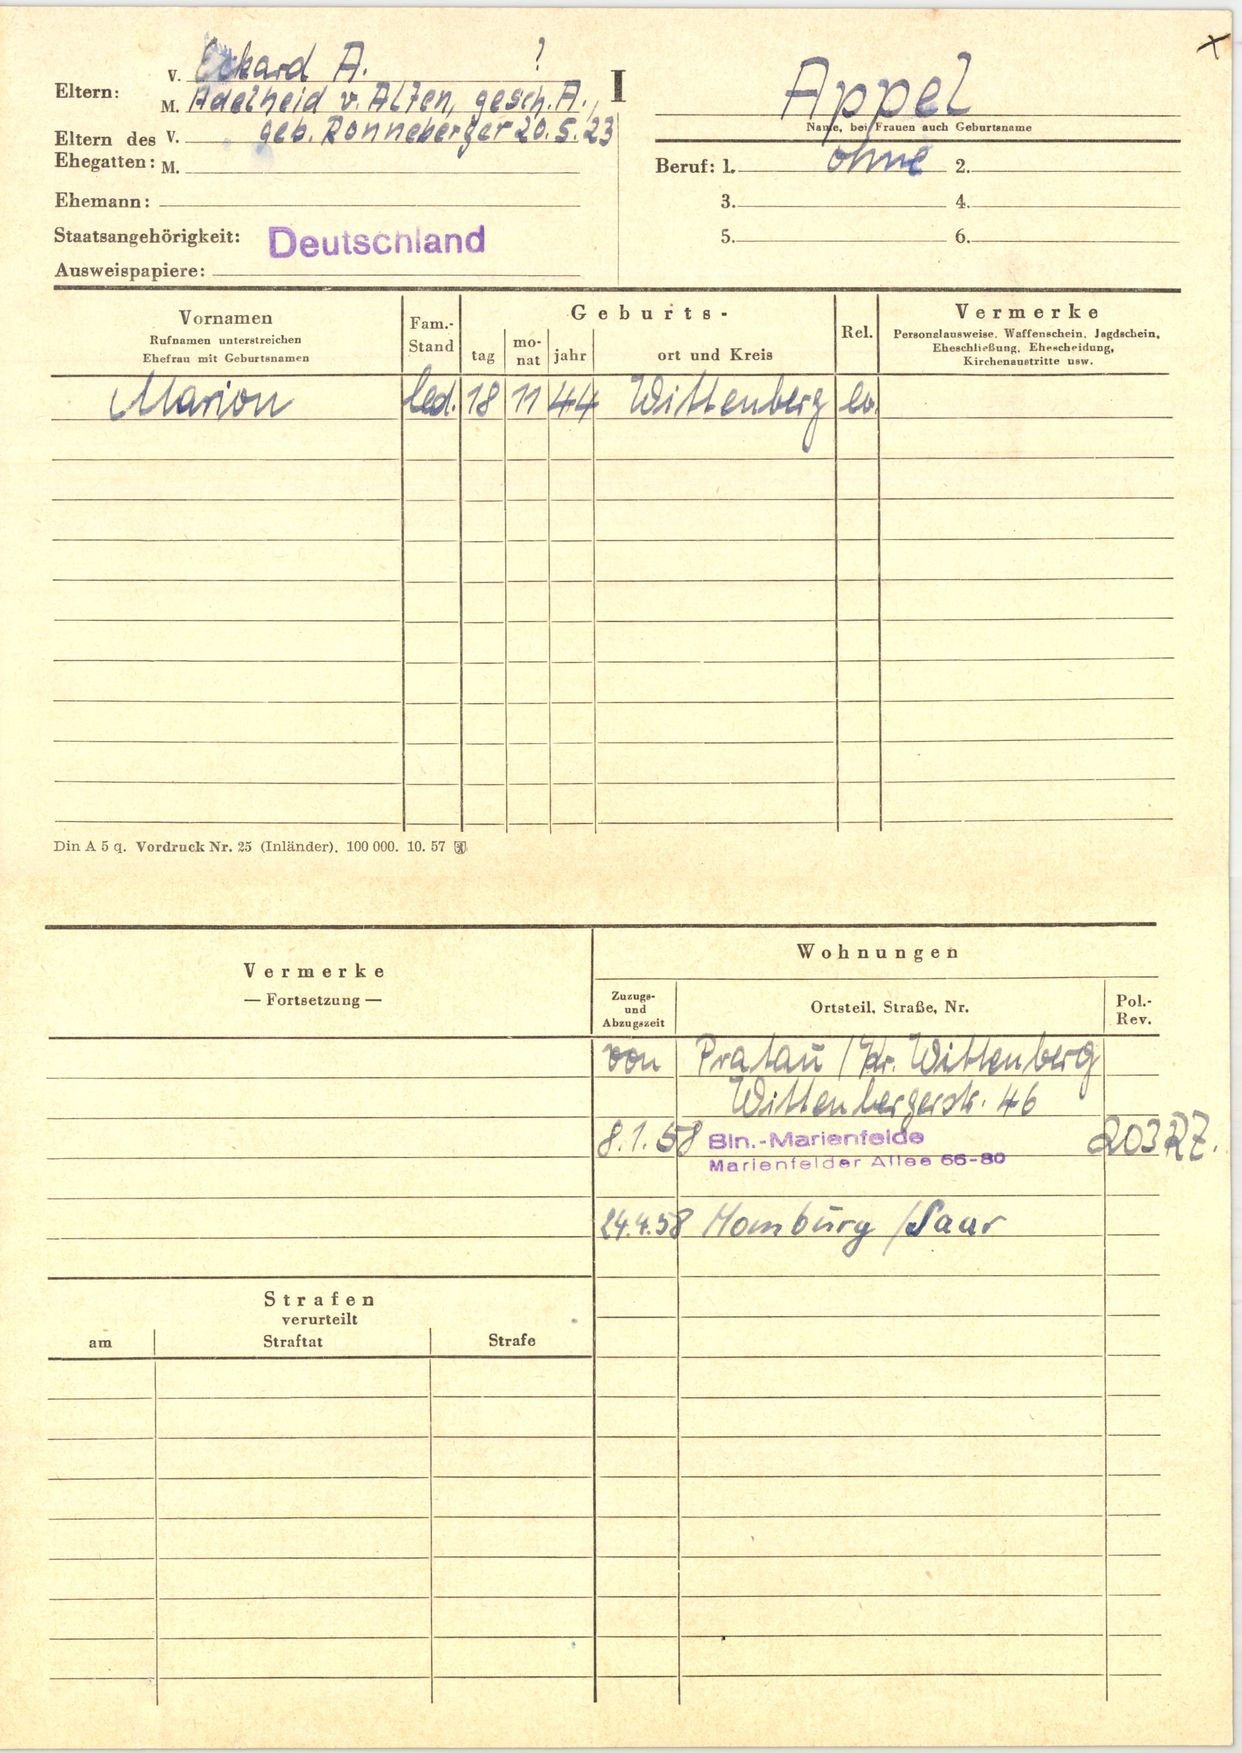
Appel